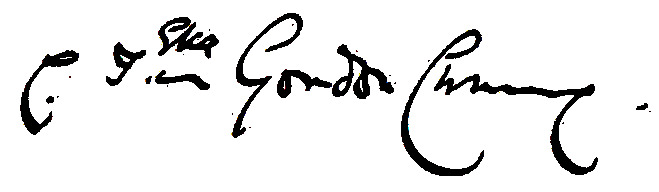
Signature of: constance gordon cumming